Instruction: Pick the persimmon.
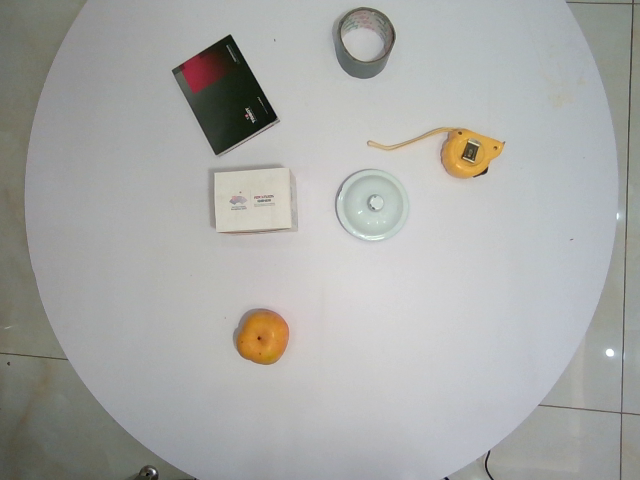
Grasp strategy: vertical